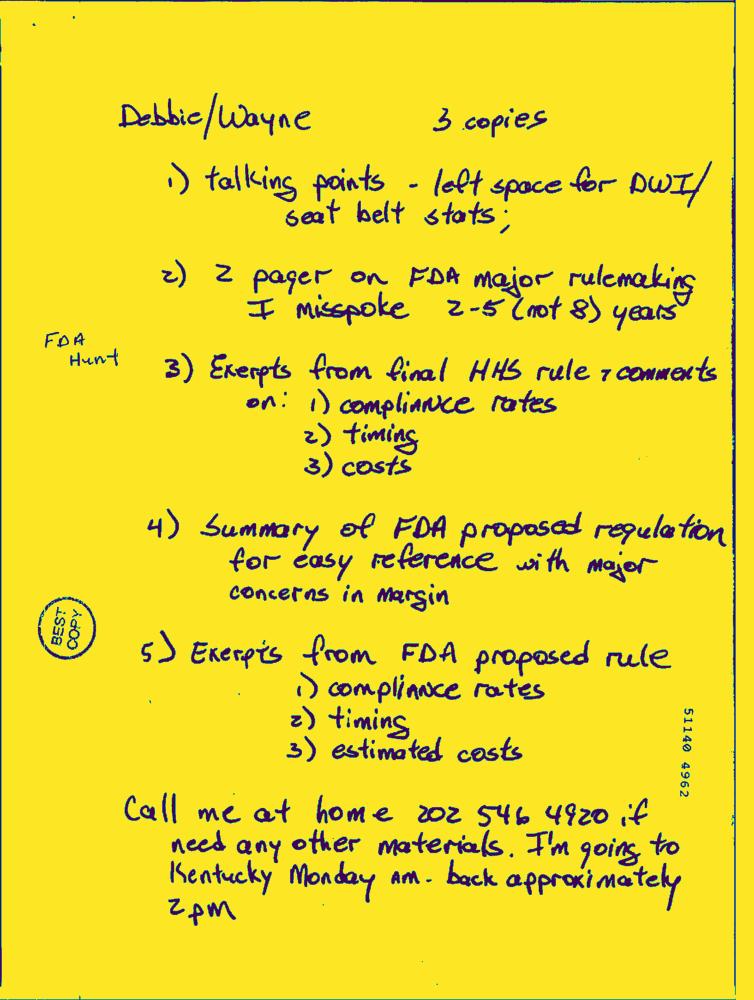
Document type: Hand-Written